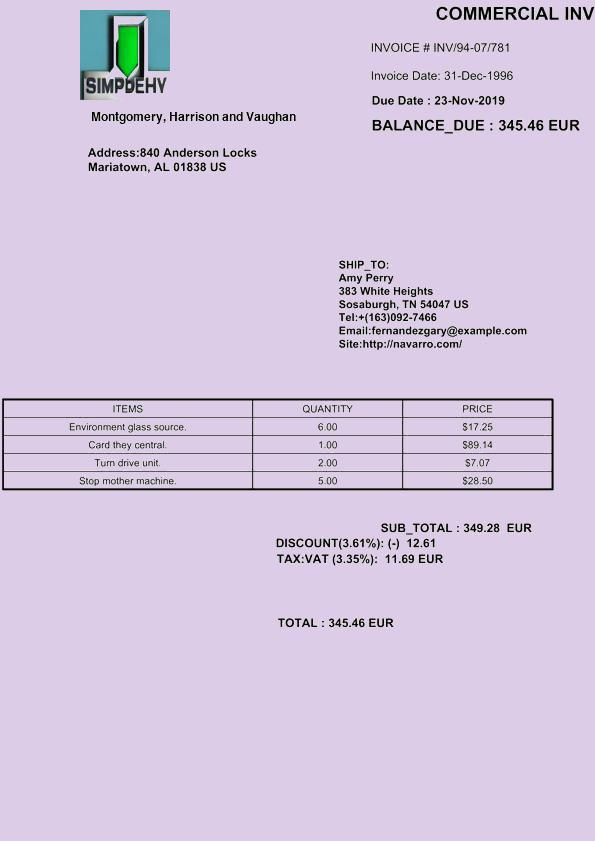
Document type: Invoice